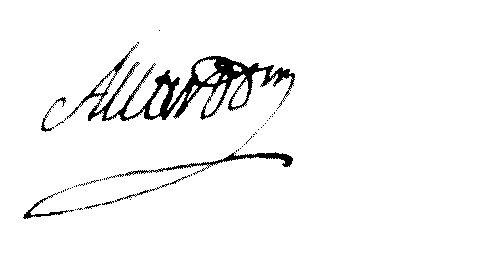
Signature of: louis françois allard